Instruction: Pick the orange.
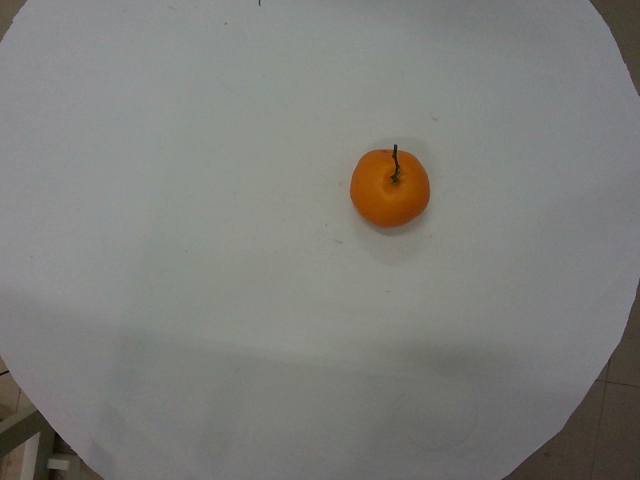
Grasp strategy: vertical